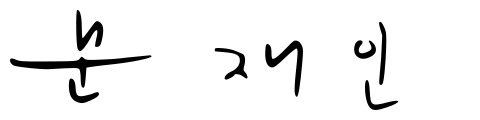
Signature of: moon jae in